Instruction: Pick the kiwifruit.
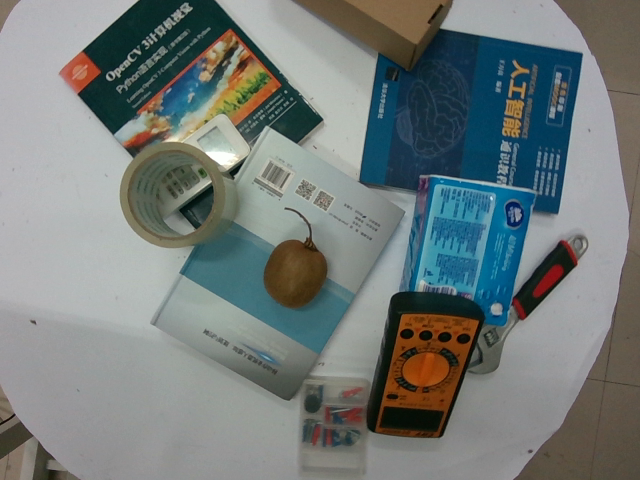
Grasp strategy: vertical